Question: What could the diagnosis suggest?
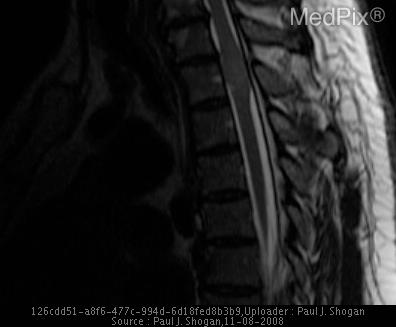
Answer: The possible diagnosis includes Intradural Extramedullary Neoplasms:

Schwannoma
Neurofibroma
Ganglioneuroma
Meningioma
Epidermoid
Dermoid
Metastasis.